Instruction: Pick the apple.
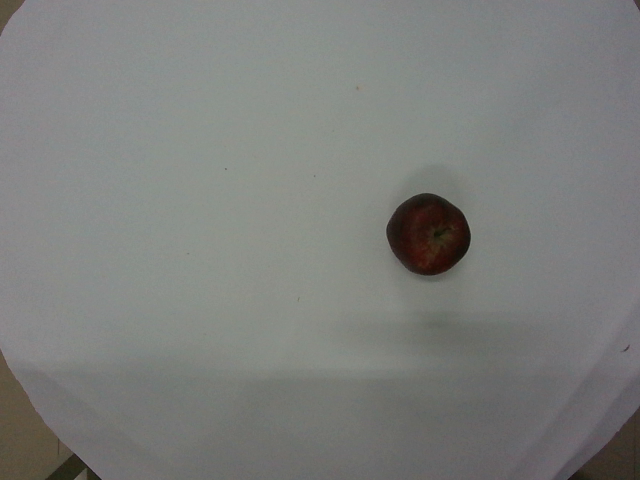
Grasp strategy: vertical